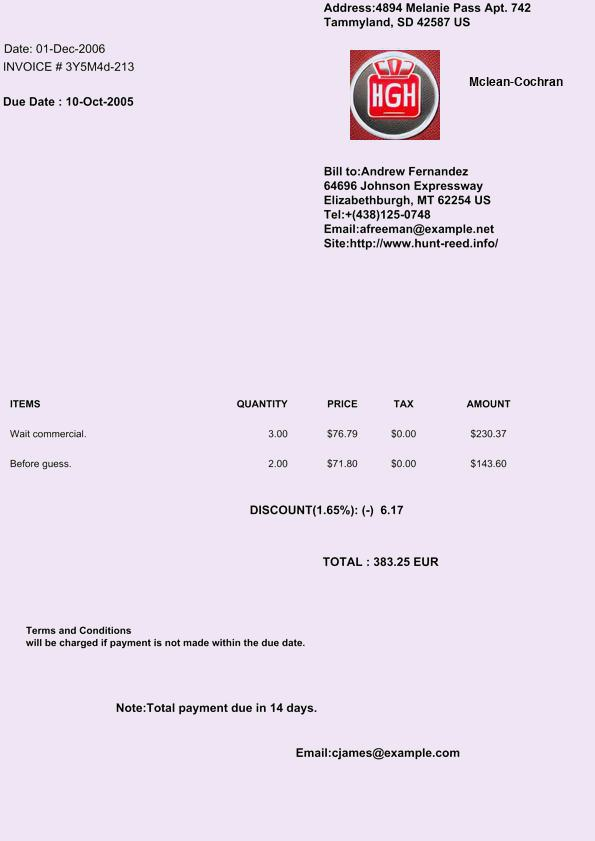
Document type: Invoice